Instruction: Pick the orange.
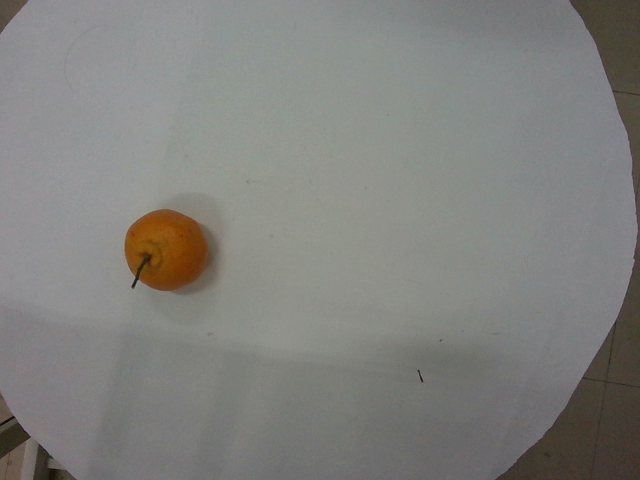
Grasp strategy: vertical